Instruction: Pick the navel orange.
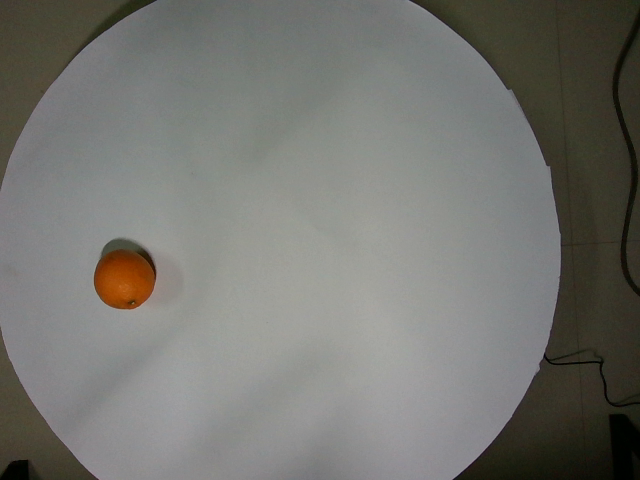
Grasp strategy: vertical